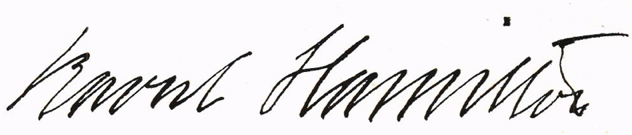
Signature of: raoul hamilton